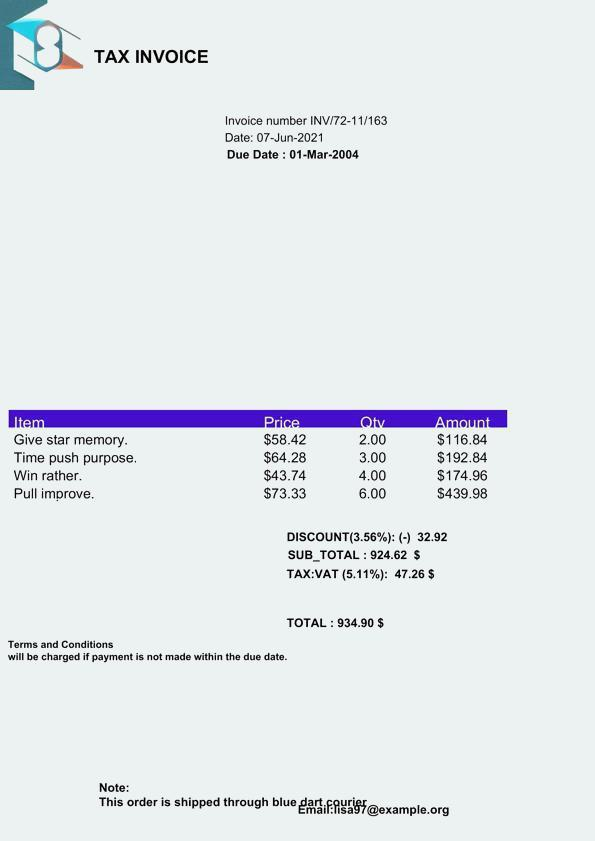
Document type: Invoice